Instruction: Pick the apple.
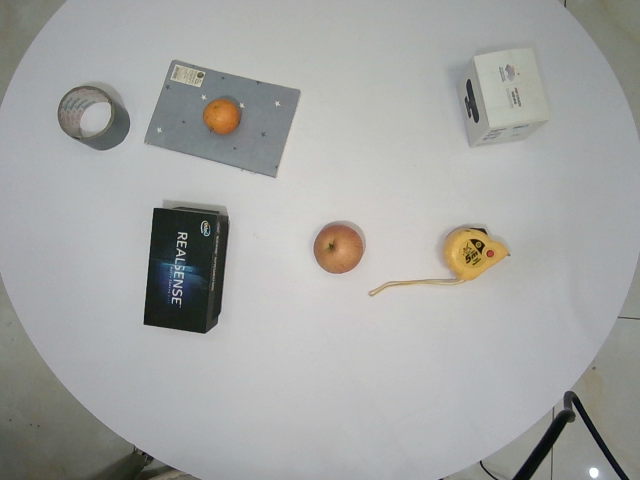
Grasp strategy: vertical